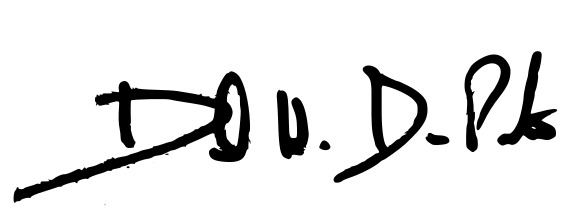
Signature of: david h depatie